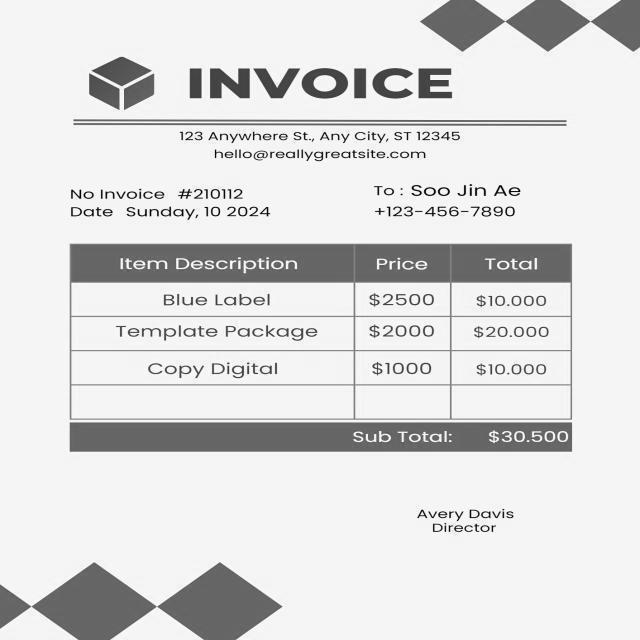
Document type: Invoice